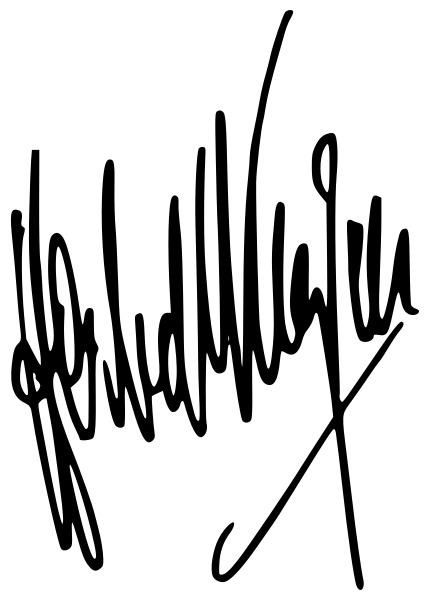
Signature of: herbert von karajan